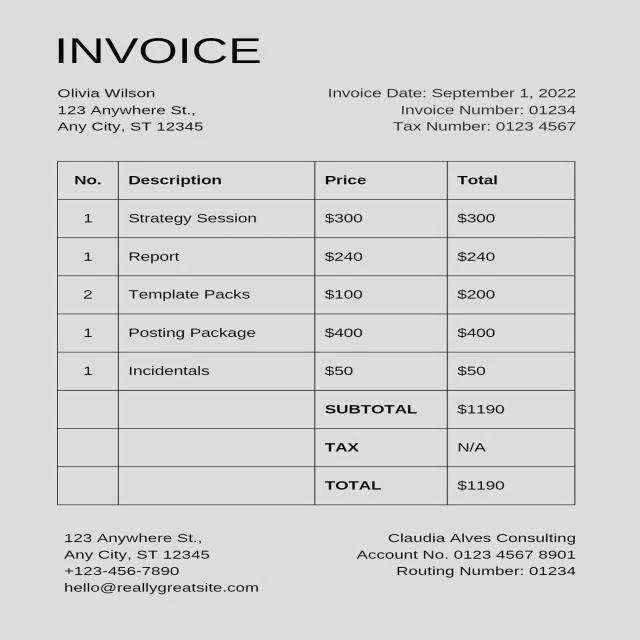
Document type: Invoice